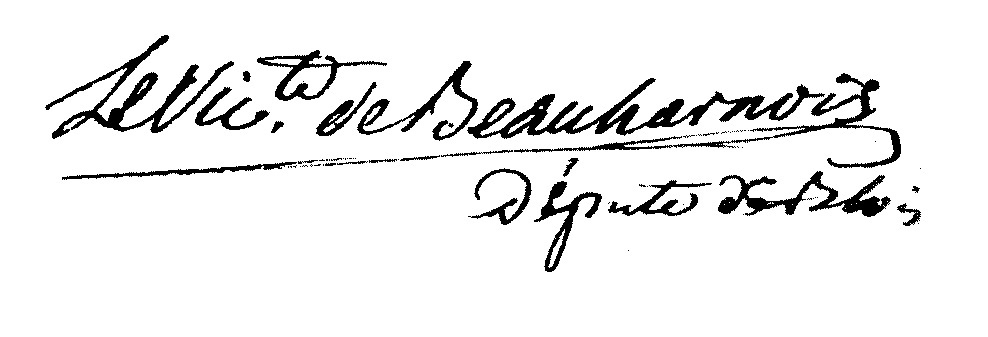
Signature of: alexandre de beauharnais